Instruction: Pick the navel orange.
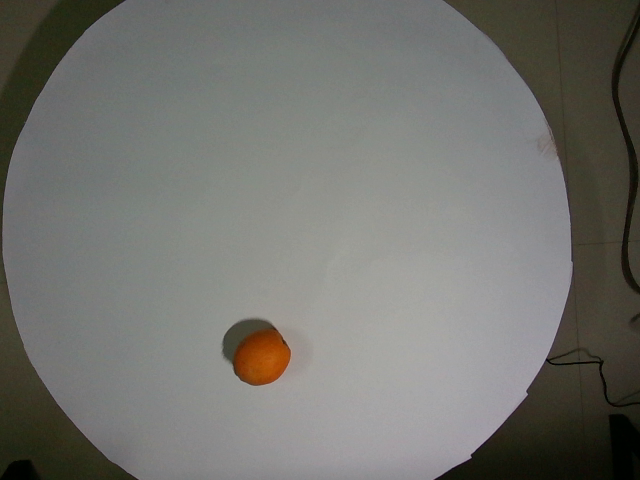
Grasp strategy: vertical